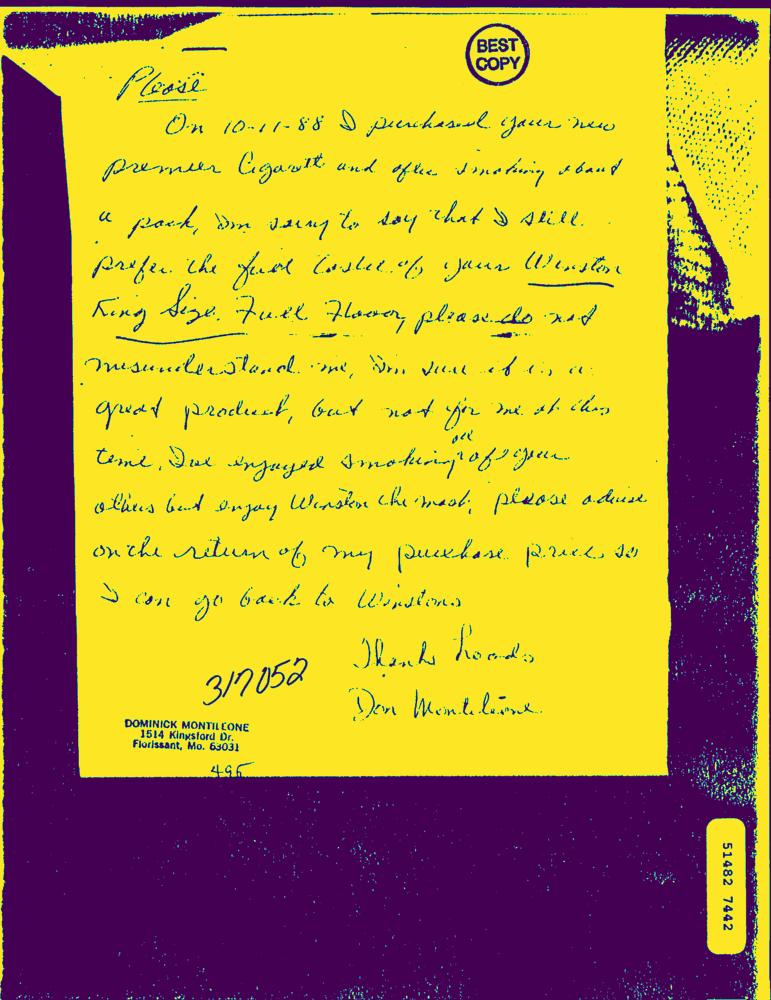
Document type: Hand-Written